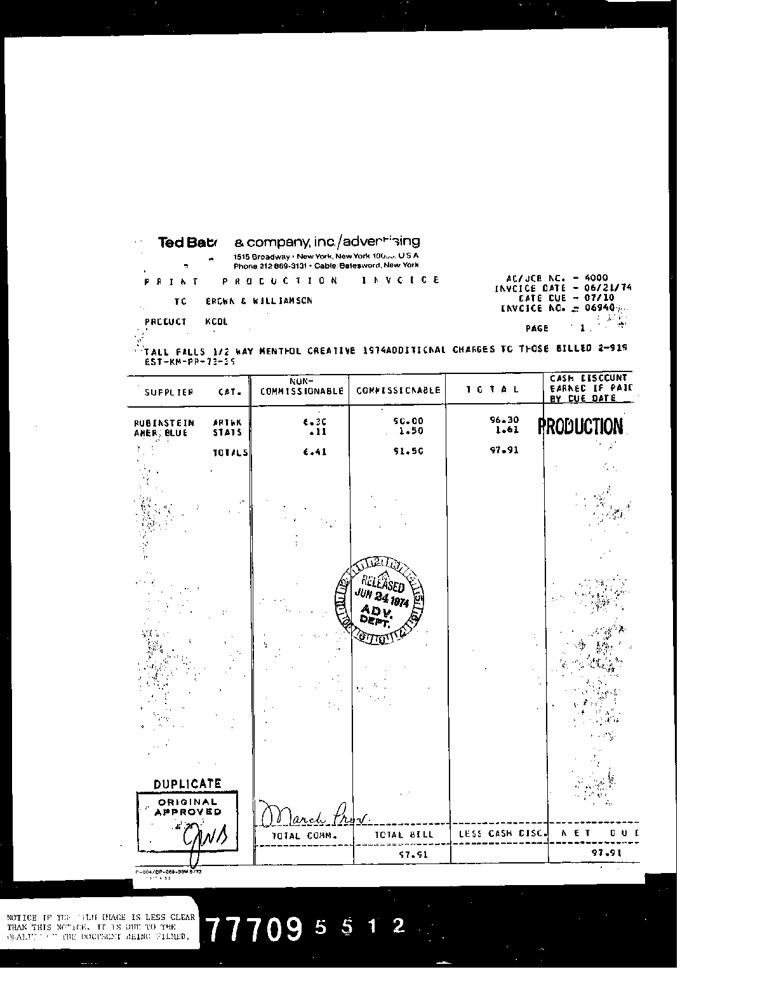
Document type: Invoice